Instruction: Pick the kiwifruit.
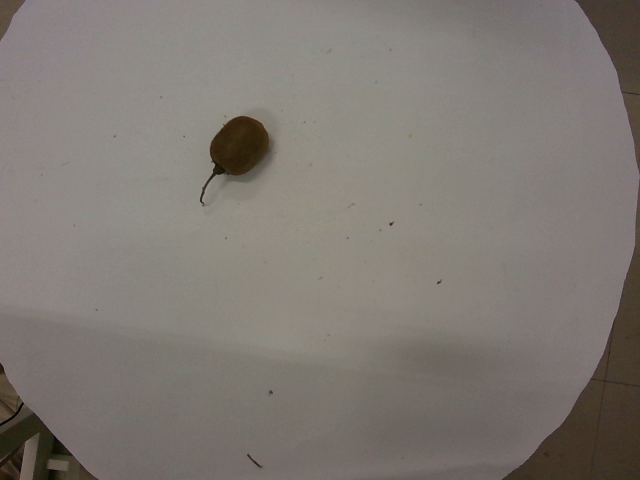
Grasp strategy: vertical